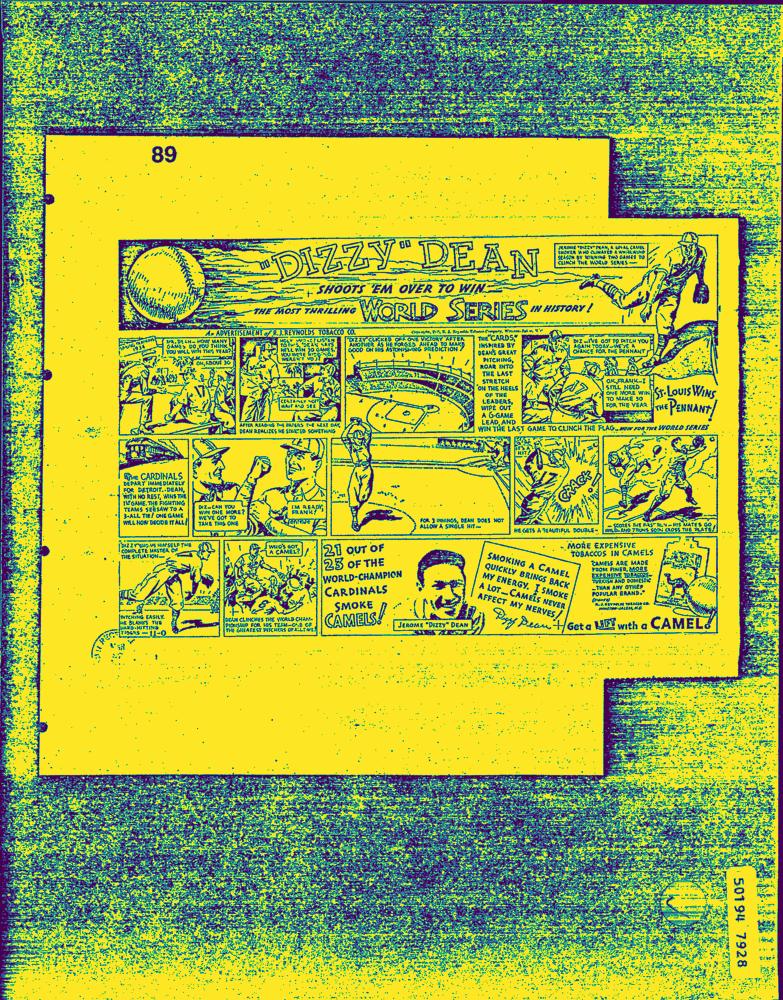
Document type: AD